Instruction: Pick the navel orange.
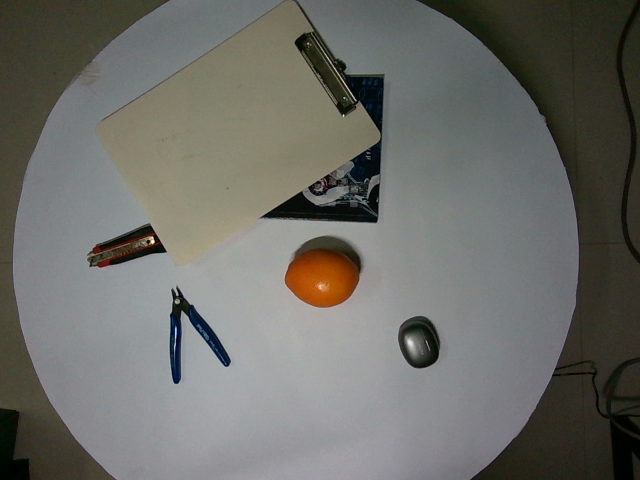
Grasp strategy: vertical